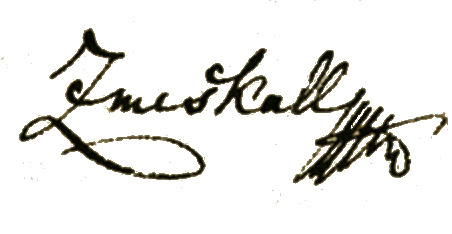
Signature of: nikolaus zmeskall